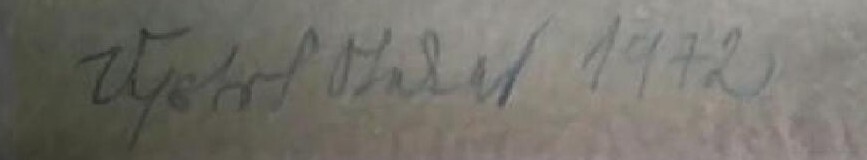
Signature of: otakar vystrčil